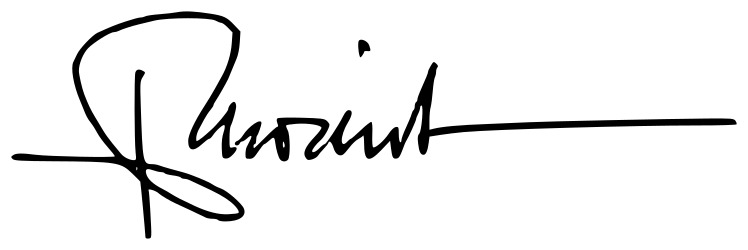
Signature of: pedro morenés